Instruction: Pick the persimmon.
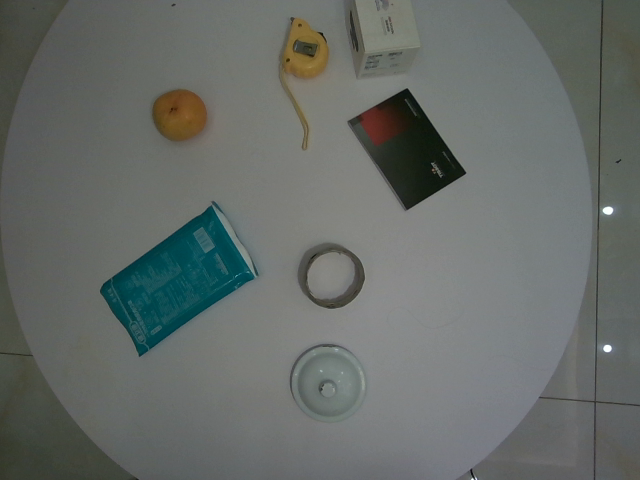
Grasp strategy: vertical